Question: How is the history relevant to the case?
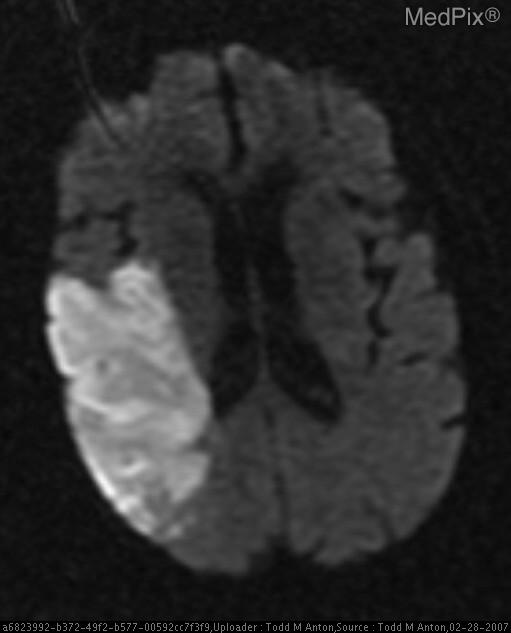
Answer: The patient's history of -87 year old woman
-Left upper extremity weakness and numbness for past couple days
-Son says her left face is “droopy”
-No documented medical history
-On no medications is key in understanding the case.